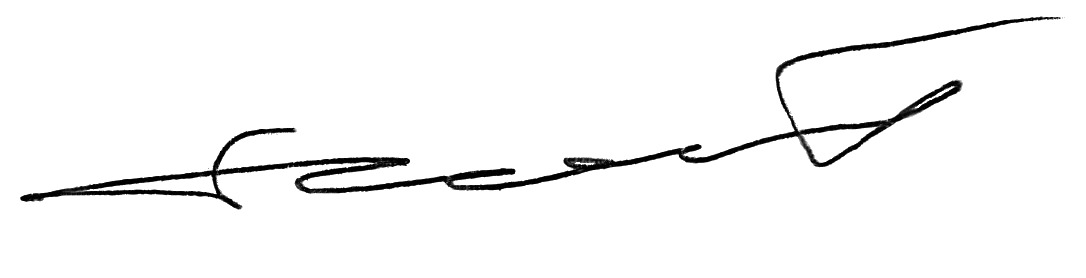
Signature of: gennady raykov